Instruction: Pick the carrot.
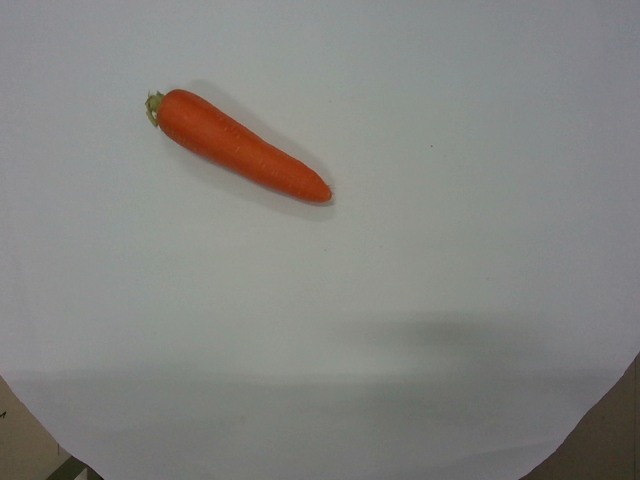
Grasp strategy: vertical